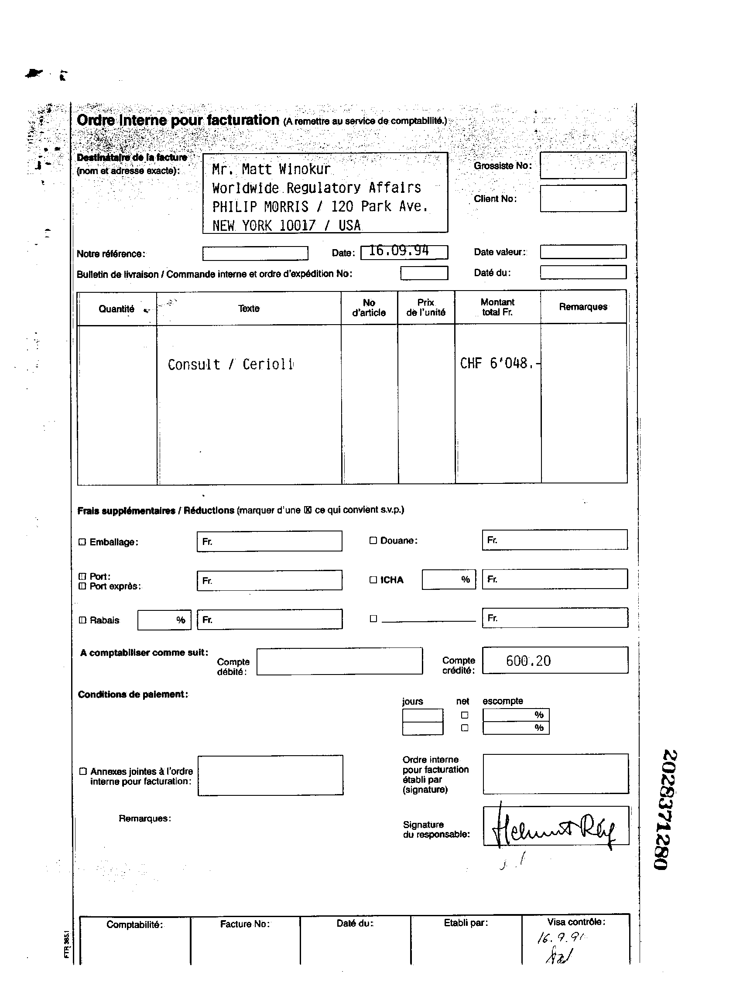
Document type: Invoice